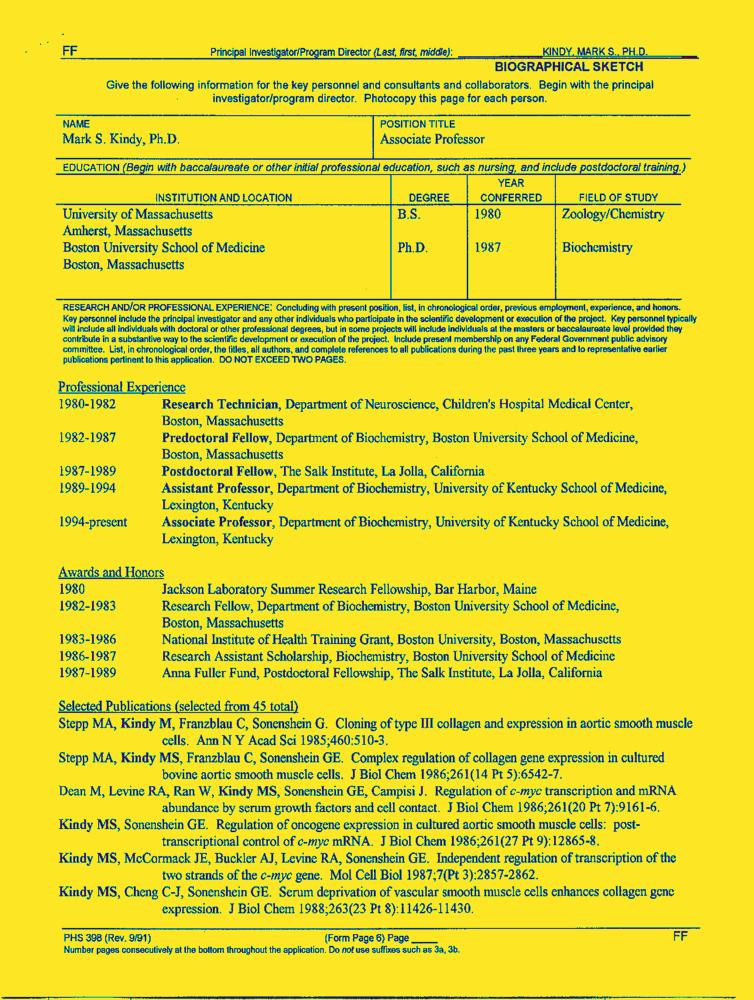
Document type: Resume-Doc